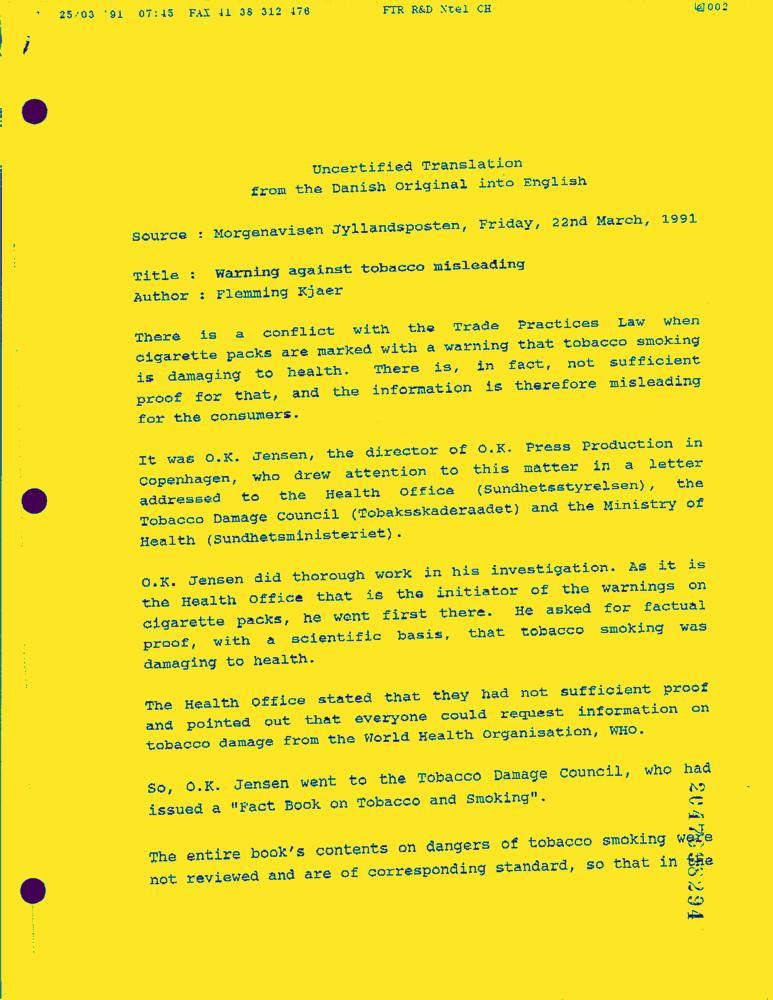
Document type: News-Article